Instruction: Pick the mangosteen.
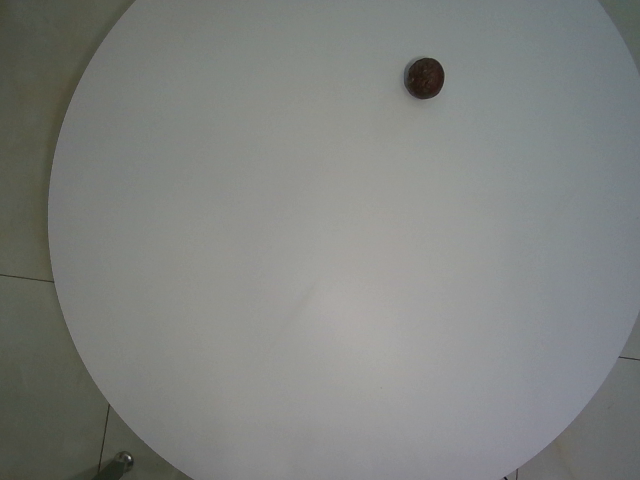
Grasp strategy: vertical